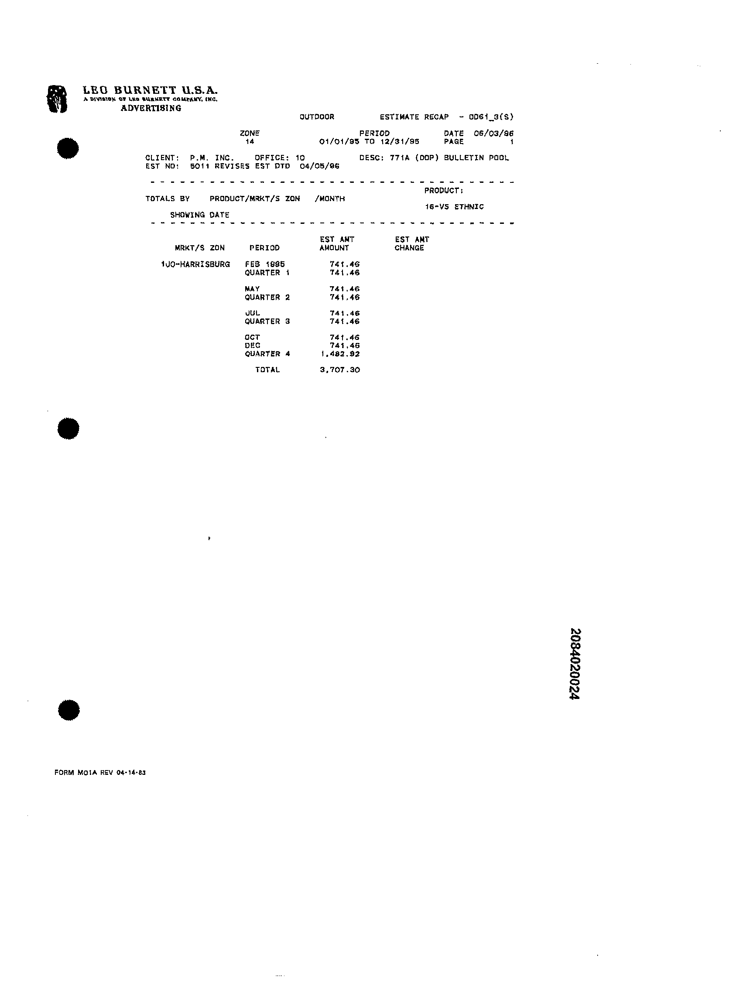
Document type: Invoice